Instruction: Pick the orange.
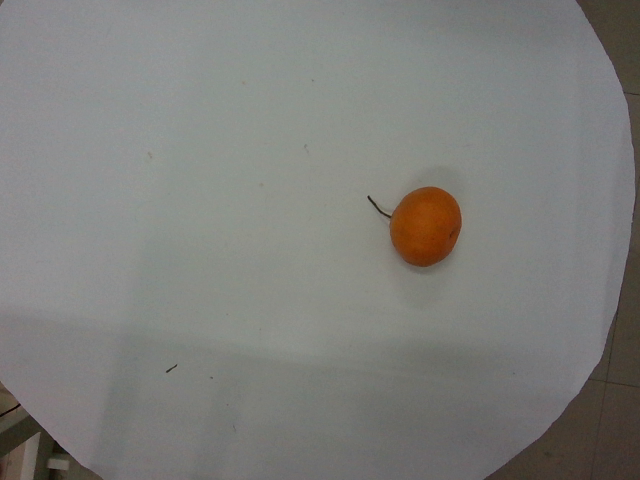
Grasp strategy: vertical